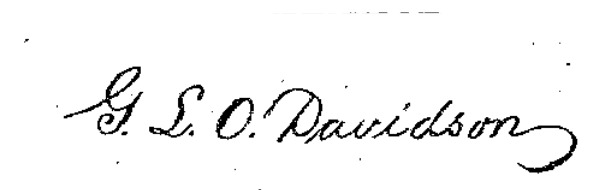
Signature of: george louis outram davidson